Question: What appears to be the issue?
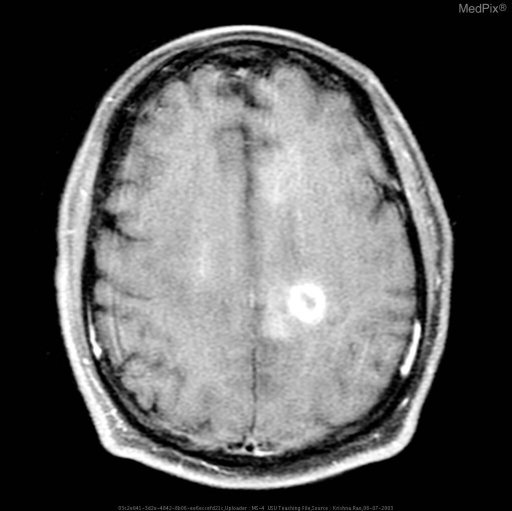
Answer: The findings suggest Patient has multiple ring-enhancing lesions with increased T2 signal within the deep cerebral white matter involving both hemispheres.  Three of the lesions are centered on the periventricular area.  A fourth lesion is present on the superior portion of the corpus collosum and a fifth cystic lesion in the posterior parieto-occiptial area.  No deviation of the midline is appreciated.. Patient has multiple ring-enhancing lesions with increased T2 signal within the deep cerebral white matter involving both hemispheres (not shown).  Three of the lesions are centered on the periventricular area.  A fourth lesion is present on the superior portion of the corpus collosum and a fifth cystic lesion in the posterior parieto-occiptial area.  No deviation of the midline is appreciated.. The patient might have a history of Patient presented with right-sided weakness and tonic-clonic activity in his right upper and lower extremity..